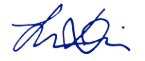
Signature of: lauren davis